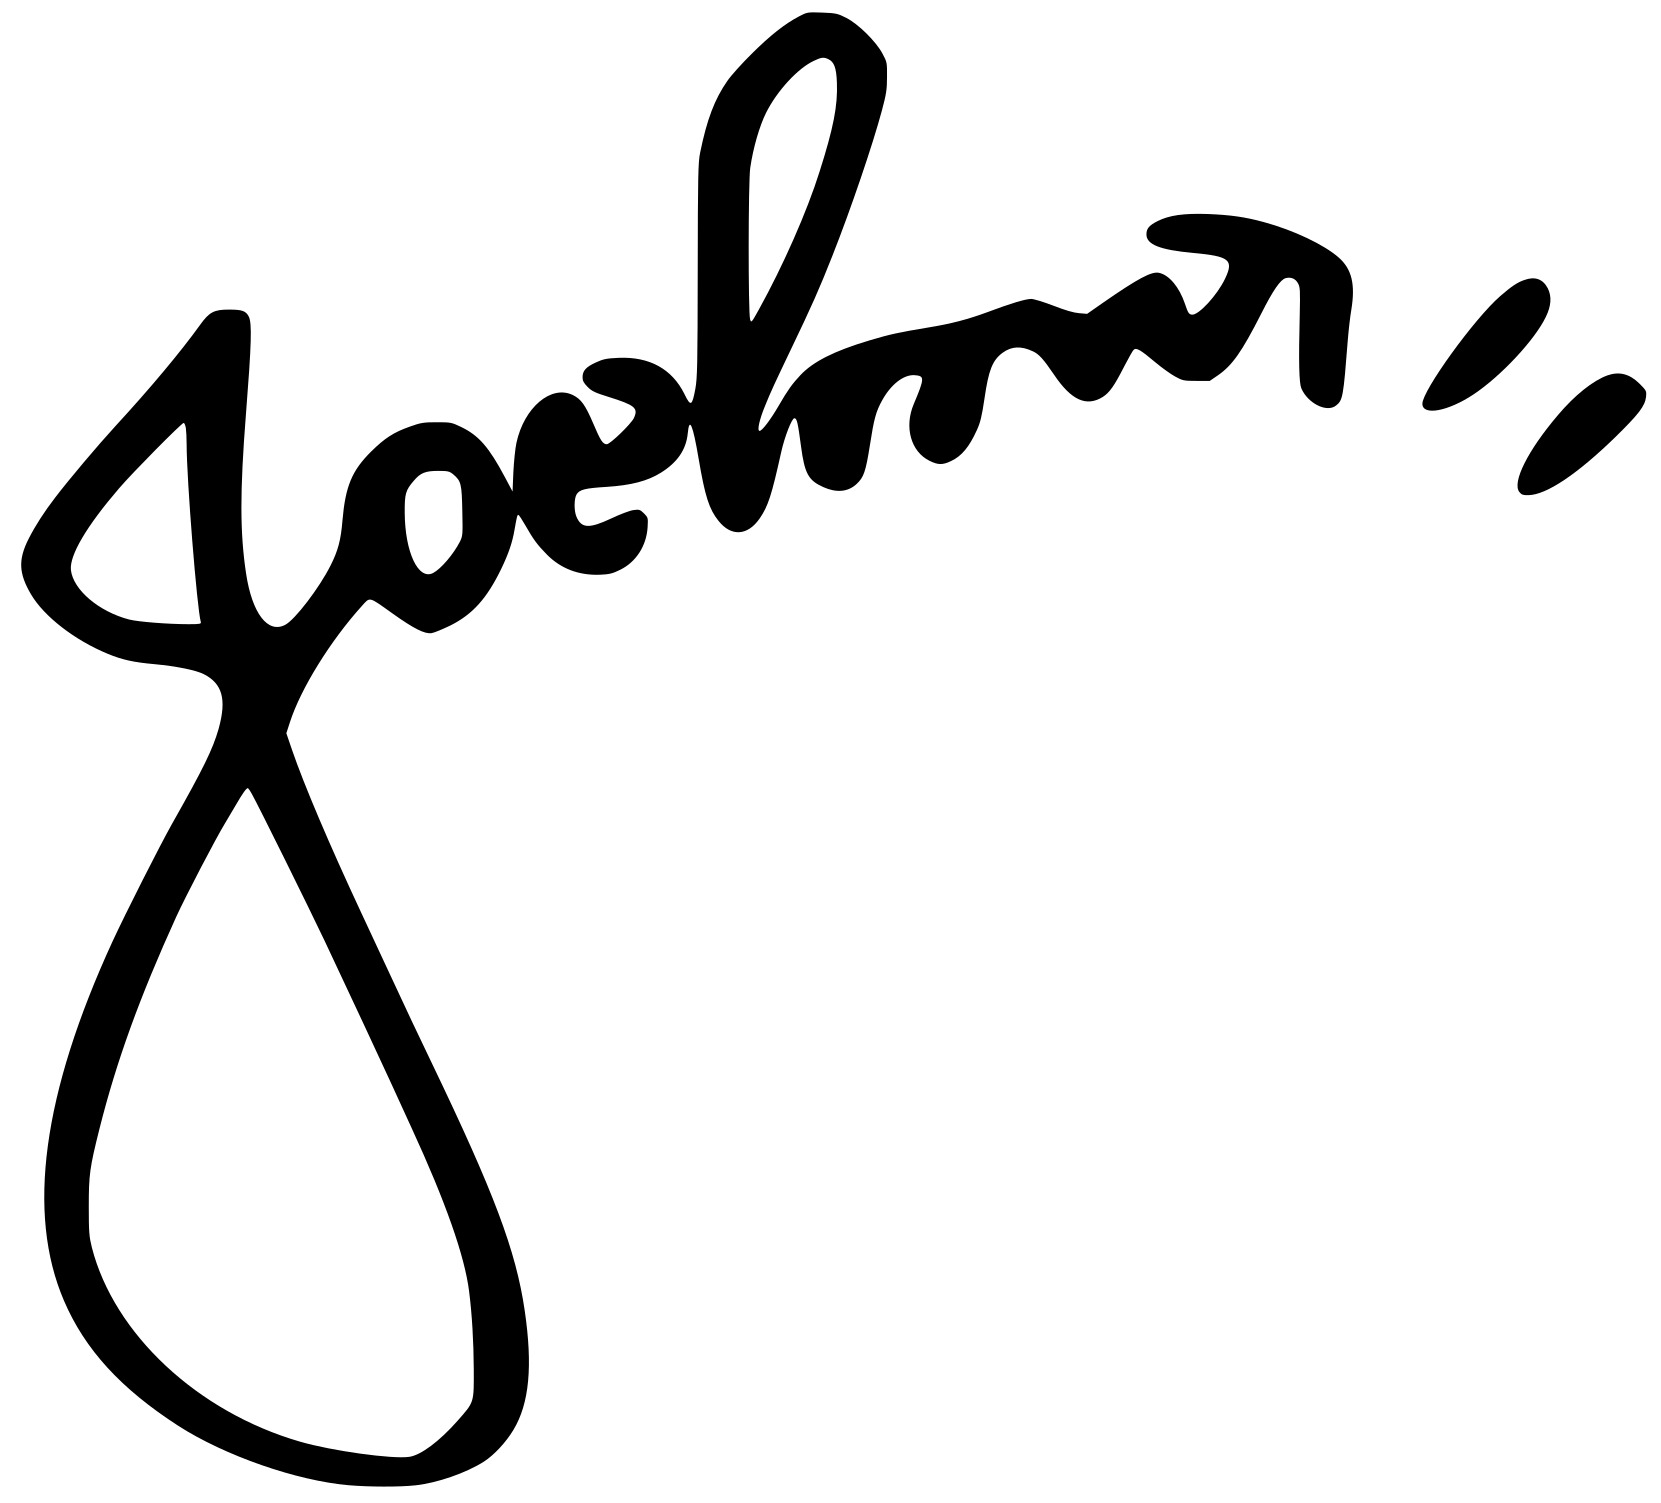
Signature of: joelma